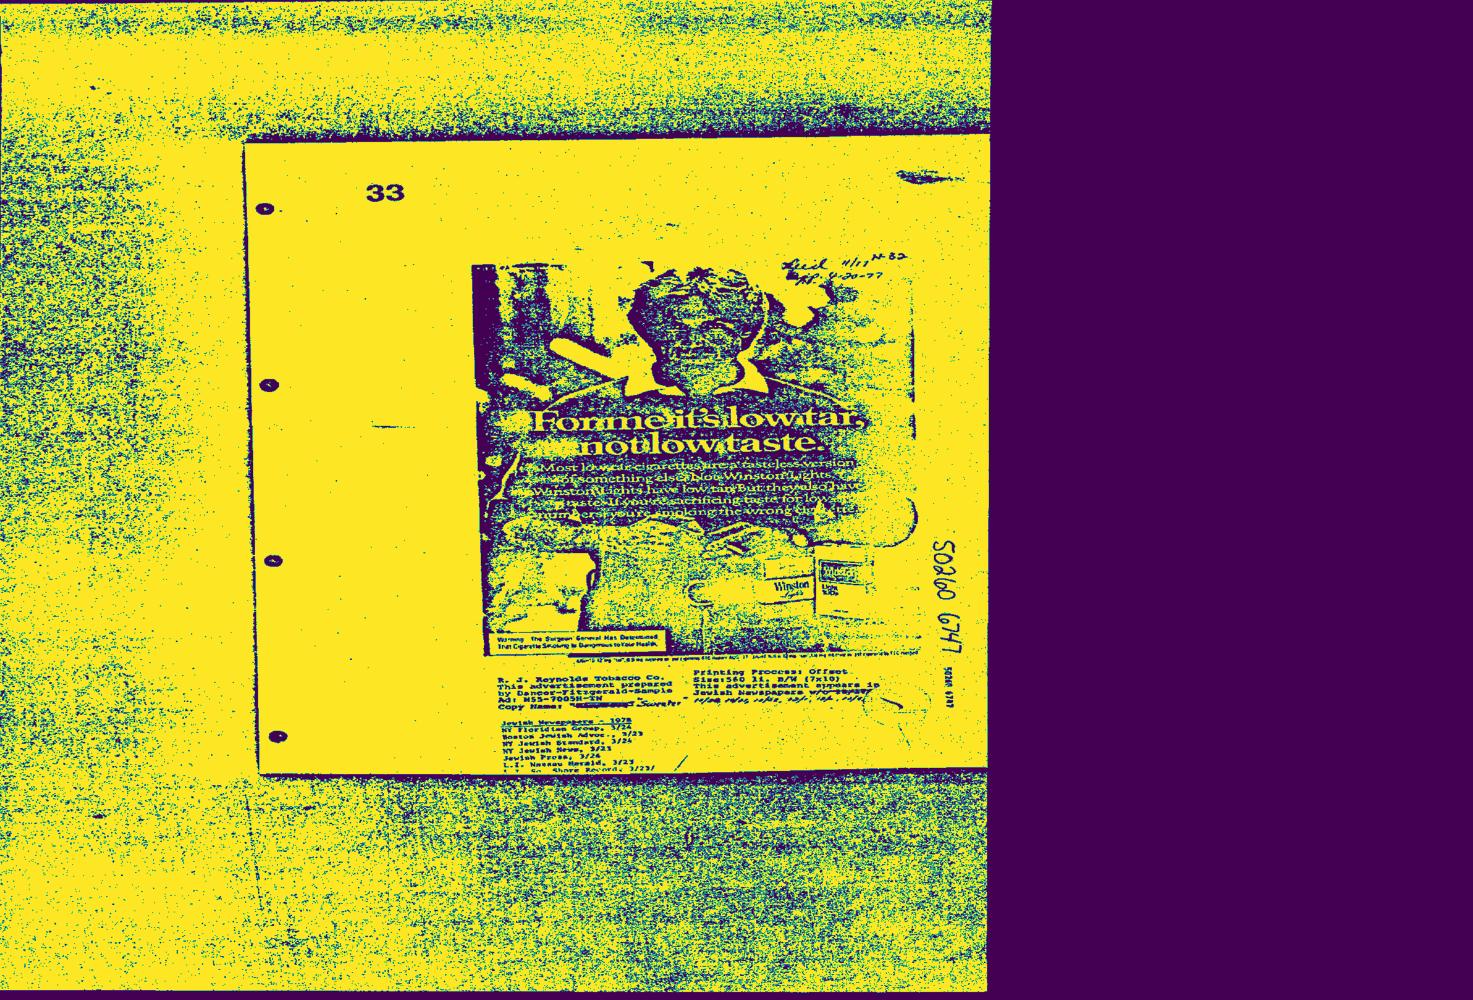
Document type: AD